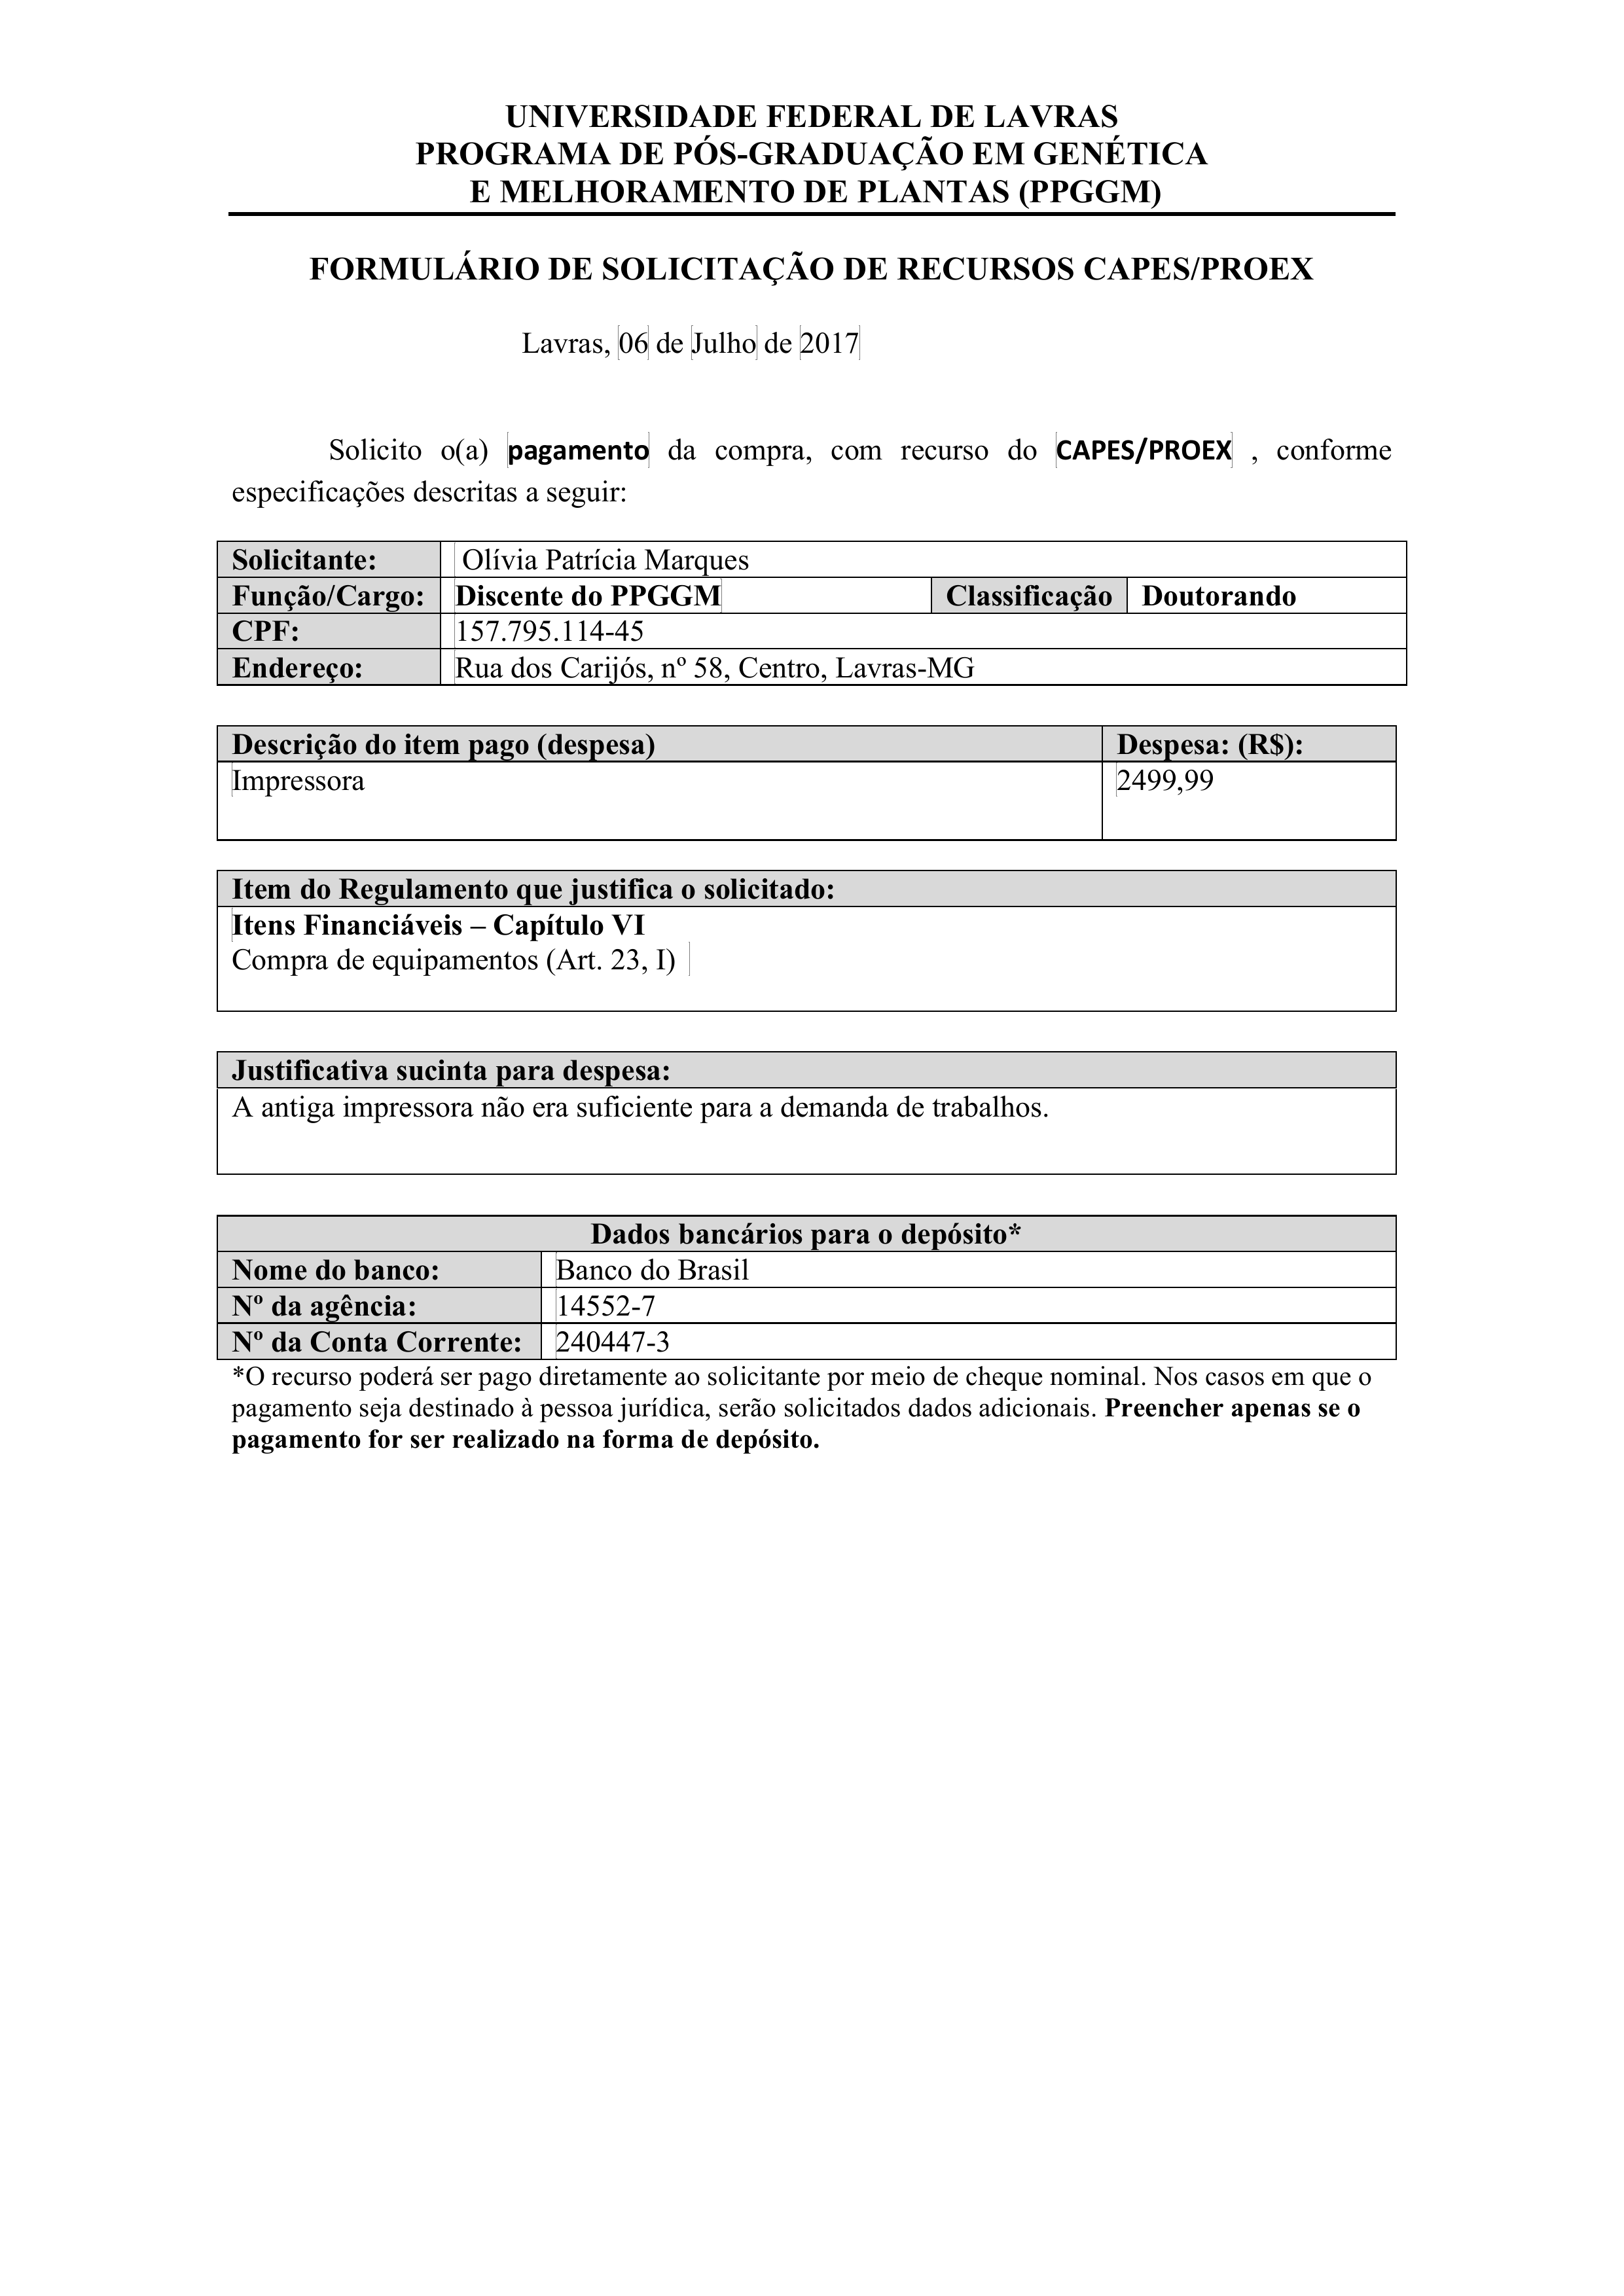
UNIVERSIDADE FEDERAL DE LAVRAS
PROGRAMA DE PÓS-GRADUAÇÃO EM GENÉTICA E MELHORAMENTO DE PLANTAS (PPGGM)
FORMULÁRIO DE SOLICITAÇÃO DE RECURSOS CAPES/PROEX
Lavras, 06 de Julho de 2017
Solicito o(a) pagamento da compra, com recurso do ]CAPES/PROEX] , conforme especificacdes descritas a seguir:
Solicitante:
Olívia Patricia Marques
Funcao/Cargo:
Discente do PPGGM
Classificação
Doutorando
CPF:
157.795.114-45
Endereço:
Rua dos Cariids. nº 58. Centro. Lavras-MG
Descrição do item pago (despesa)
Impressora
Despesa: (R$):
2499,99
Item do Regulamento que justifica o solicitado:
Itens Financiáveis — Capítulo VI Compra de equipamentos (Art. 23, D I
Justificativa sucinta para despesa:
A antiga impressora não era suficiente para a demanda de trabalhos.
Dados bancários para o depósito*
Nome do banco:
Banco do Brasil
Nº da agência:
14552-7
Nº da Conta Corrente:
240447-3
*O recurso poderá ser pago diretamente ao solicitante por meio de cheque nominal. Nos casos em que o pagamento seja destinado à pessoa juridica, serão solicitados dados adicionais. Preencher apenas se o pagamento for ser realizado na forma de depósito.